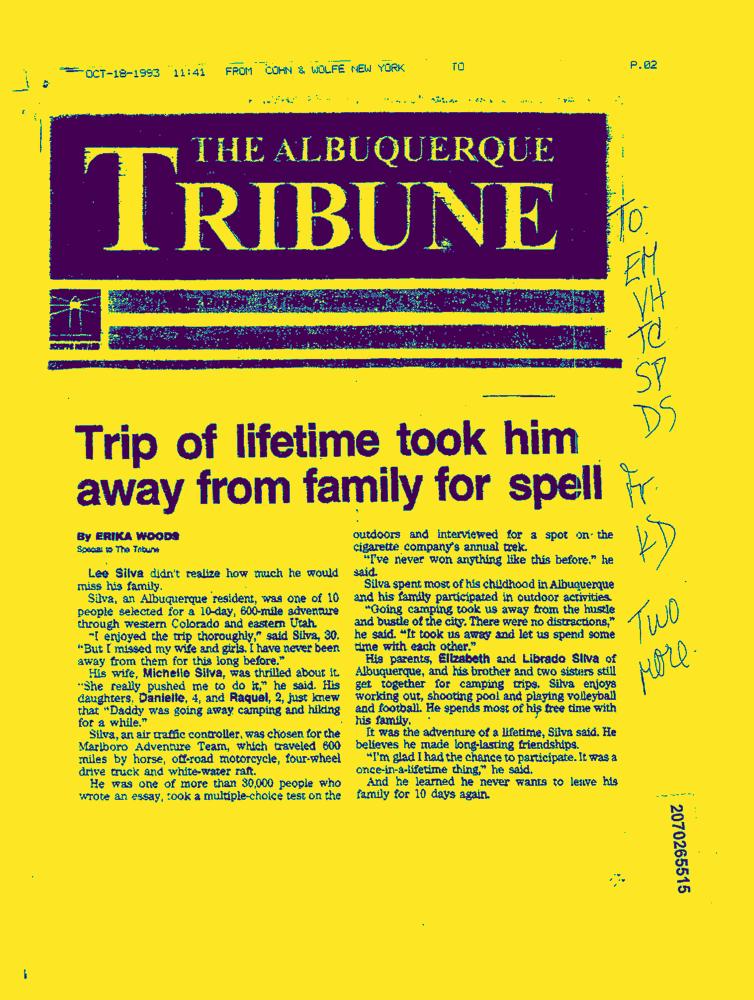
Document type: News-Article